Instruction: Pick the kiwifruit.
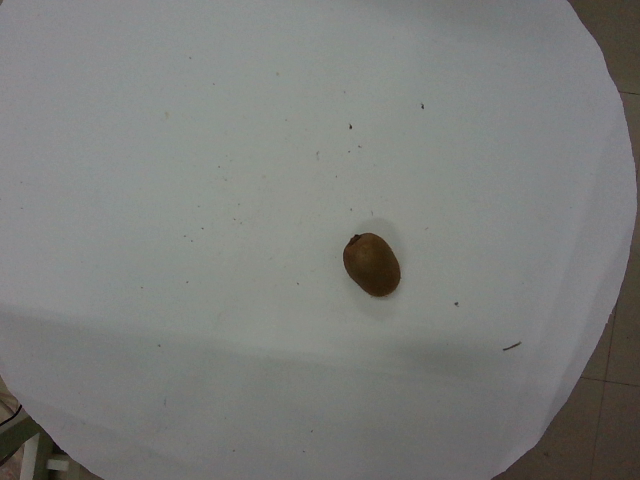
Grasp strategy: vertical